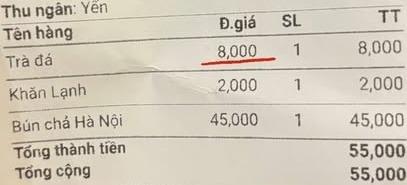
Thu ngân: Yên
<table>
<tr>
<th>Tên hàng</th>
<th>Đ.giá</th>
<th>SL</th>
<th>TT</th>
</tr>
<tr>
<td>Trà đá</td>
<td>8,000</td>
<td>1</td>
<td>8,000</td>
</tr>
<tr>
<td>Khăn Lạnh</td>
<td>2,000</td>
<td>1</td>
<td>2,000</td>
</tr>
<tr>
<td>Bún chả Hà Nội</td>
<td>45,000</td>
<td>1</td>
<td>45,000</td>
</tr>
</table>
Tổng thành tiền 55,000
Tổng cộng 55,000